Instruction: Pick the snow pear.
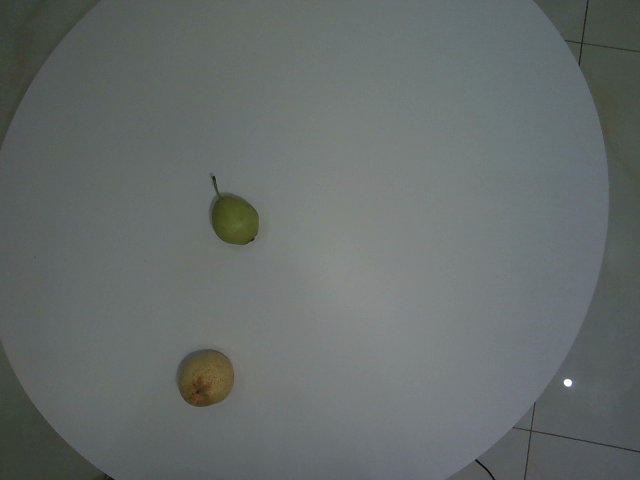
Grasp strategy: vertical